Question: What jurisdiction, city, or county is the document associated with?
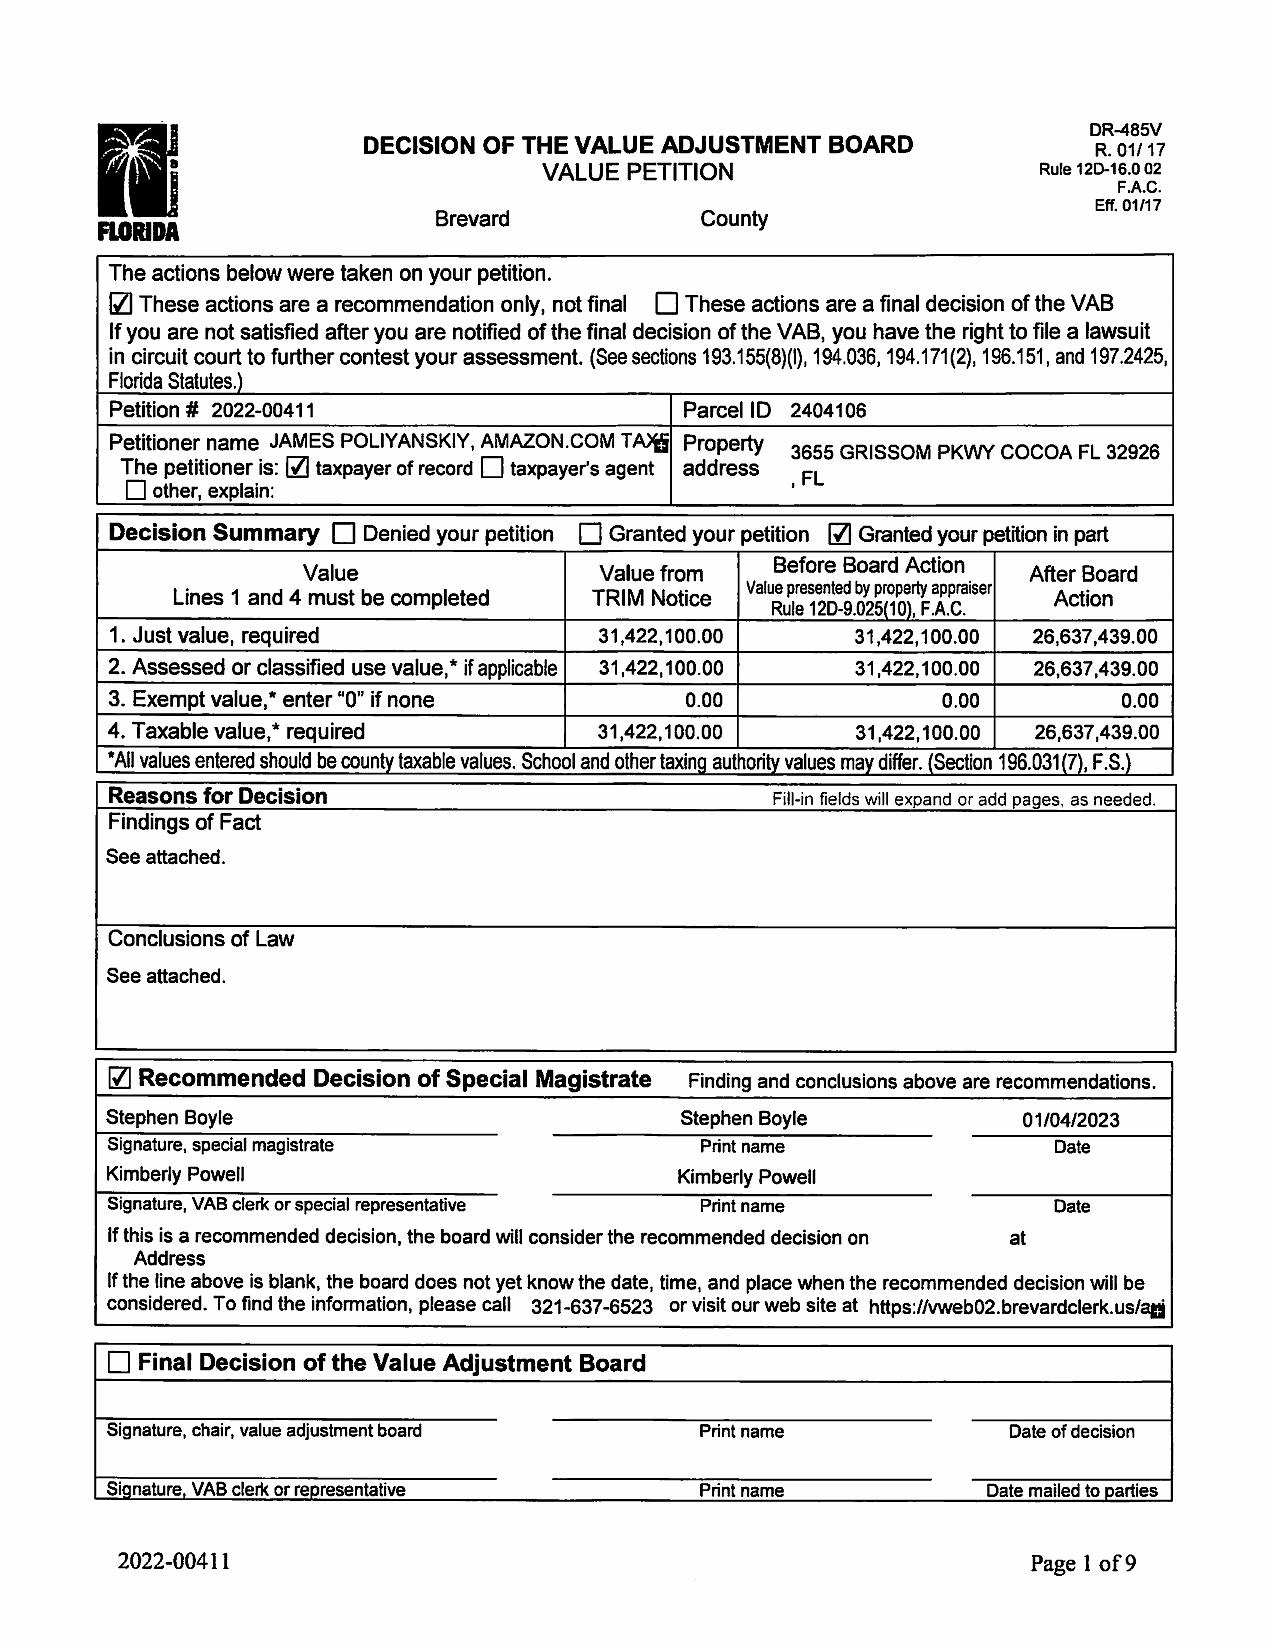
Answer: "Brevard County"